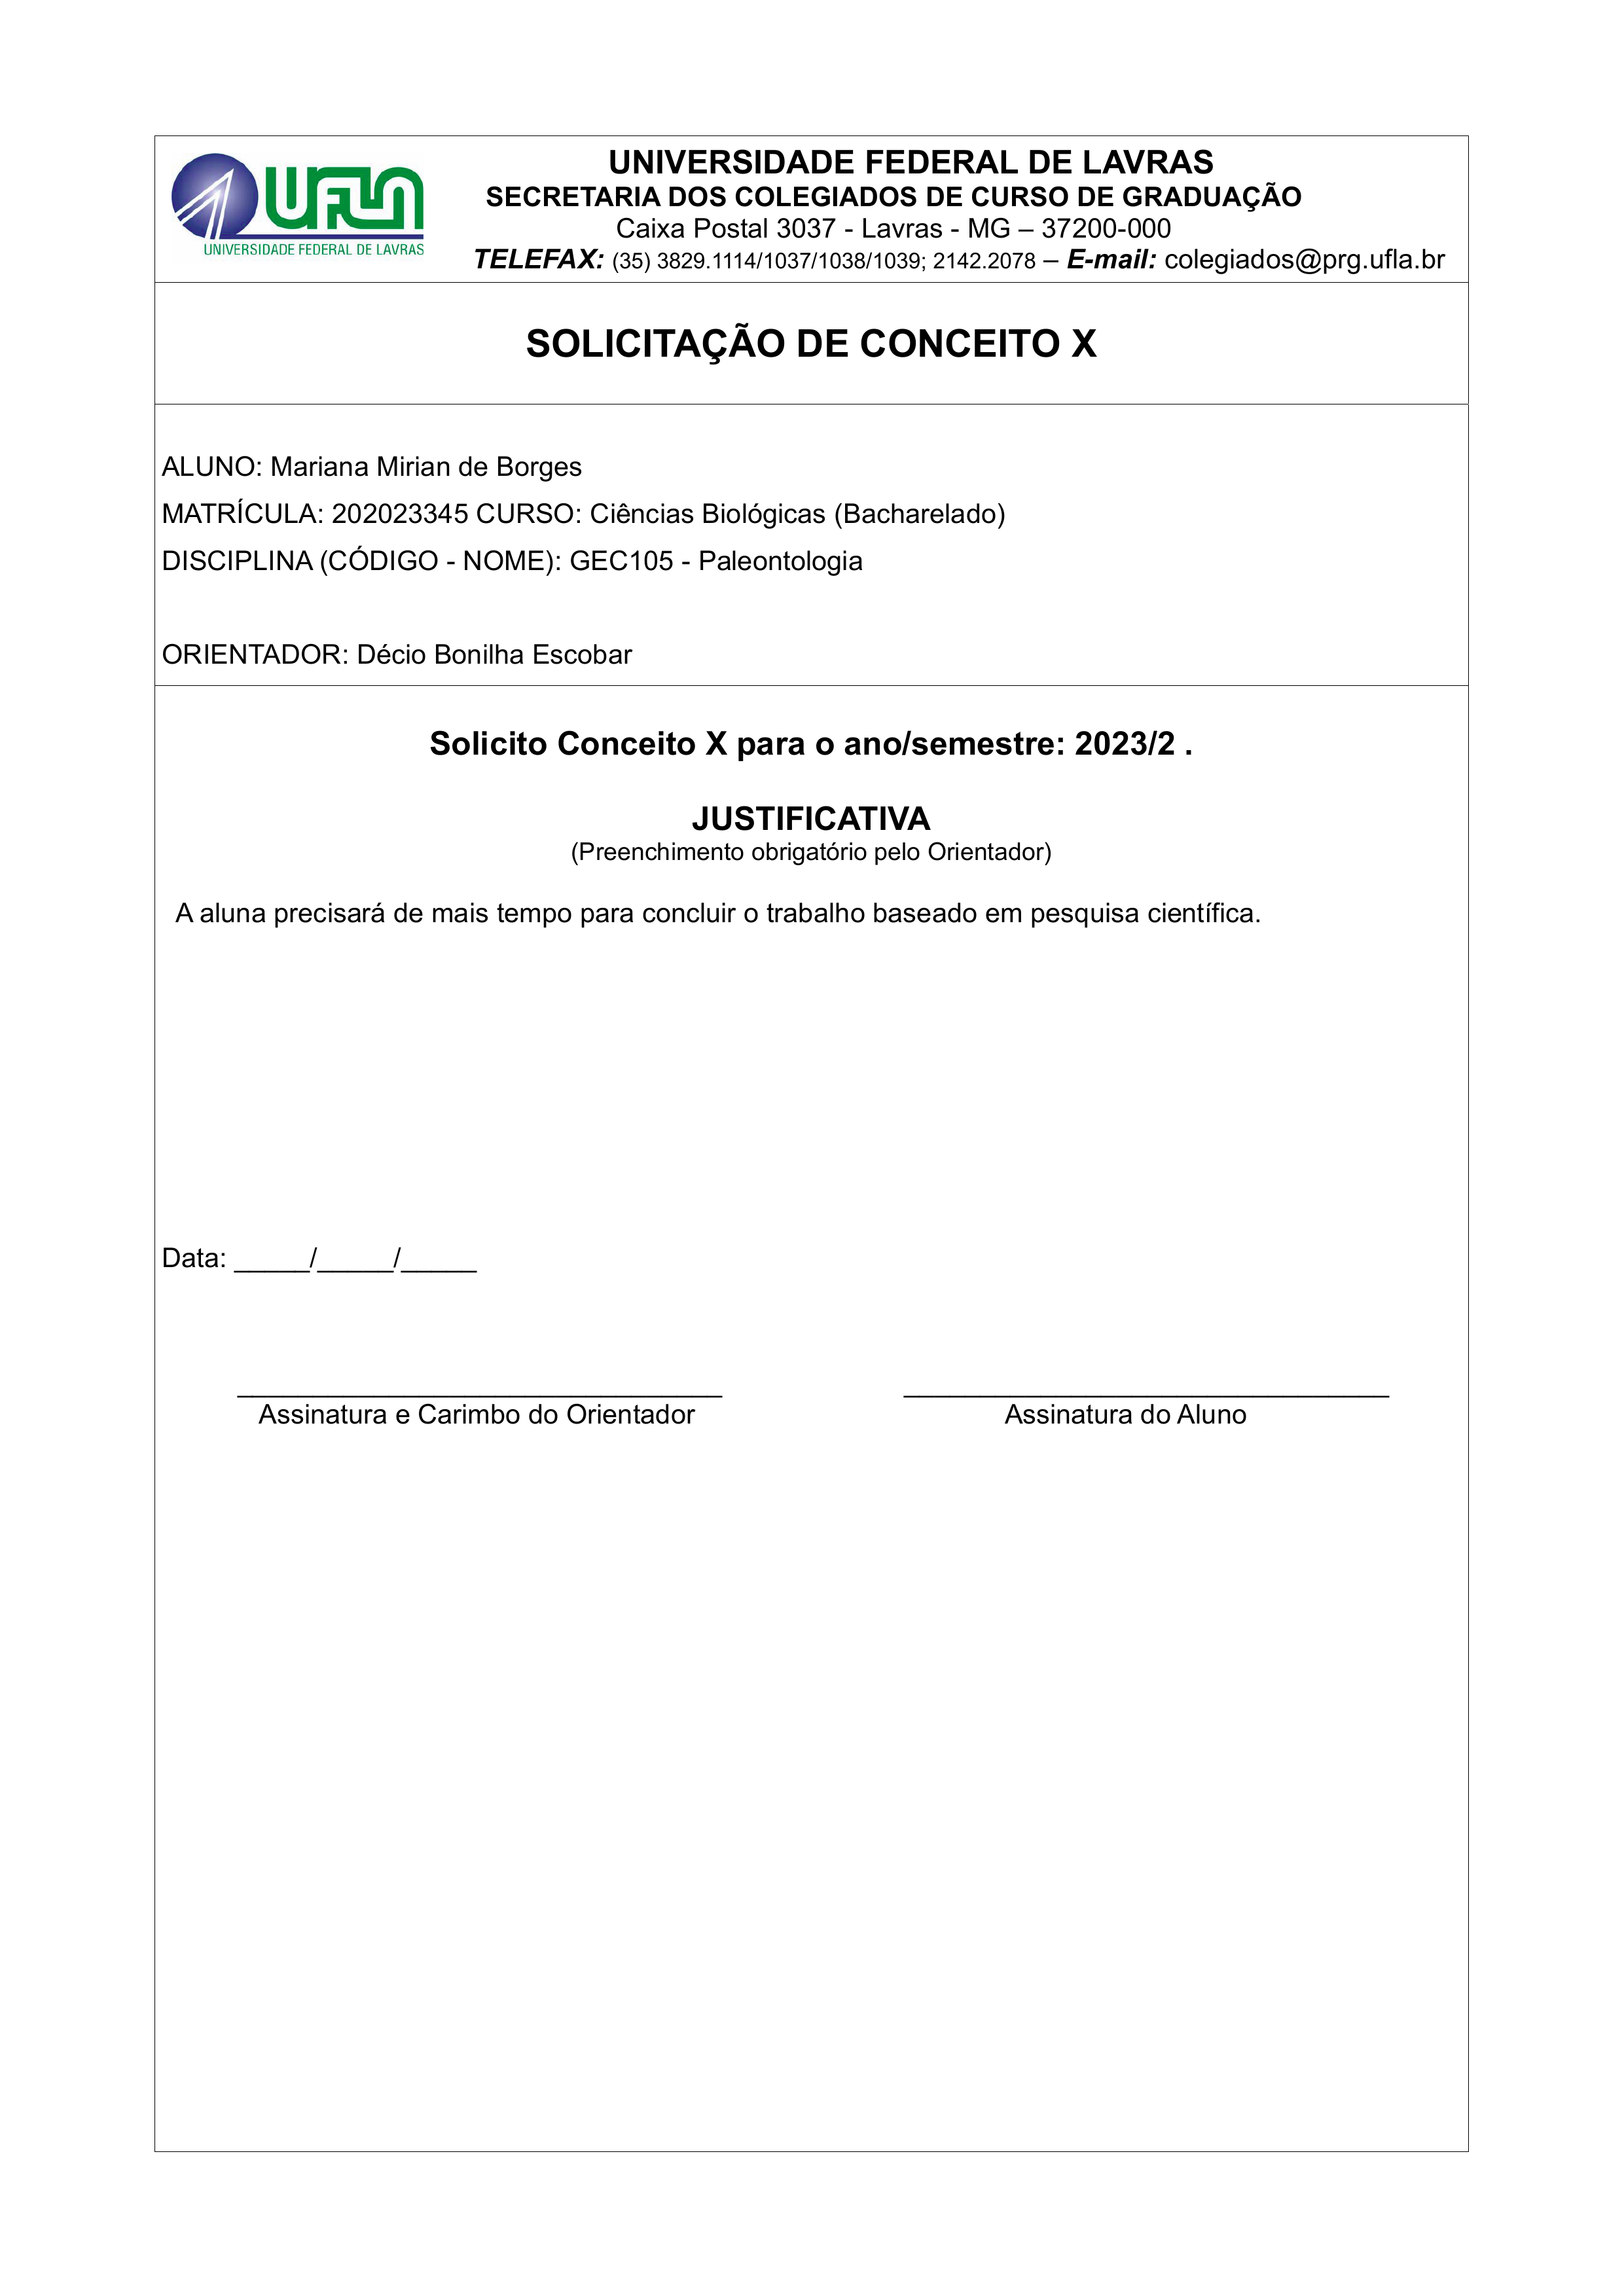
UNIVERSIDADE FEDERAL DE LAVRAS
UFLA
SECRETARIA DOS COLEGIADOS DE CURSO DE GRADUAÇÃO
Caixa Postal 3037 - Lavras - MG — 37200-000
UNIVERSIDADE FEDERAL DE LAVRAS
TELEFAX: (35) 3829.1114/1037/1038/1039; 2142.2078 — E-mail: colegiados@prg.ufla.br
SOLICITAÇÃO DE CONCEITO X
ALUNO:
Mariana Mirian de Borges
MATRÍCULA:
202023345
CURSO:
Ciências Biológicas (Bacharelado)
DISCIPLINA (CÓDIGO - NOME):
GEC105 - Paleontologia
ORIENTADOR:
Décio Bonilha Escobar
Solicito Conceito X para o ano/semestre:
2023/2 .
JUSTIFICATIVA
A aluna precisará de mais tempo para concluir o trabalho baseado em pesquisa científica.
(Preenchimento obrigatório pelo Orientador)
Data:
Assinatura e Carimbo do Orientador
Assinatura do Aluno